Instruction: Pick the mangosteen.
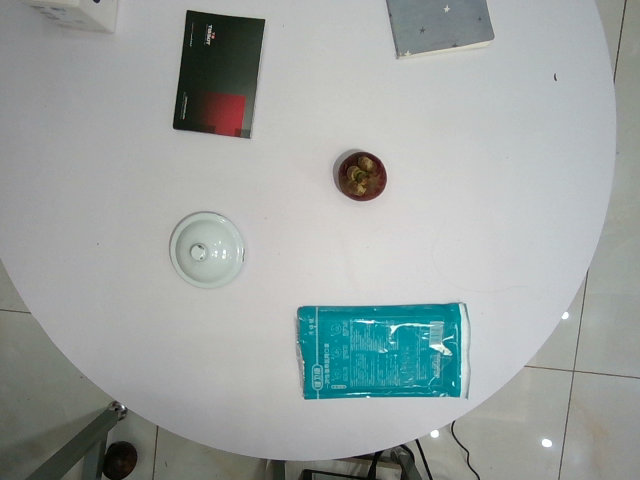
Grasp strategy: vertical